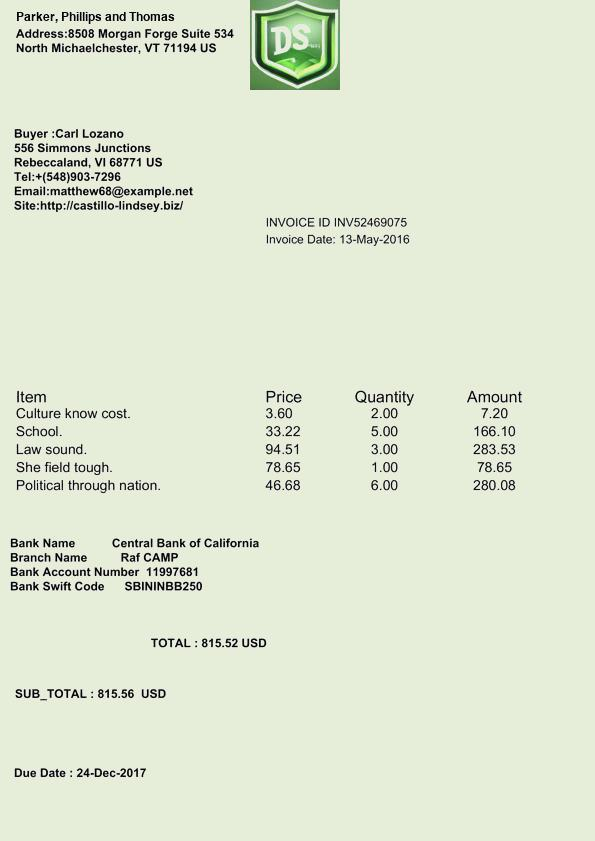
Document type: Invoice